Question: How is the history relevant to the case?
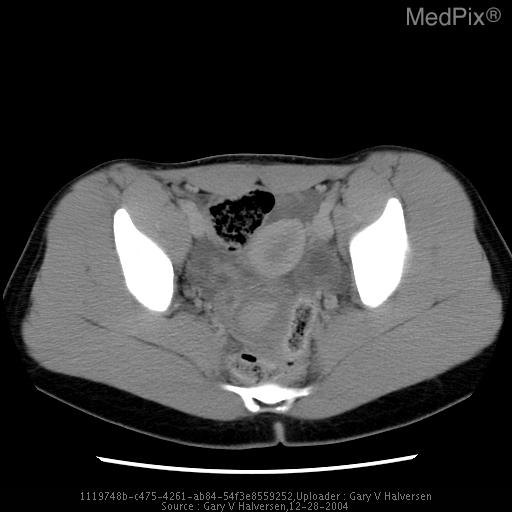
Answer: The patient's history of 24 hours of pelvic, RLQ pain. is key in understanding the case.